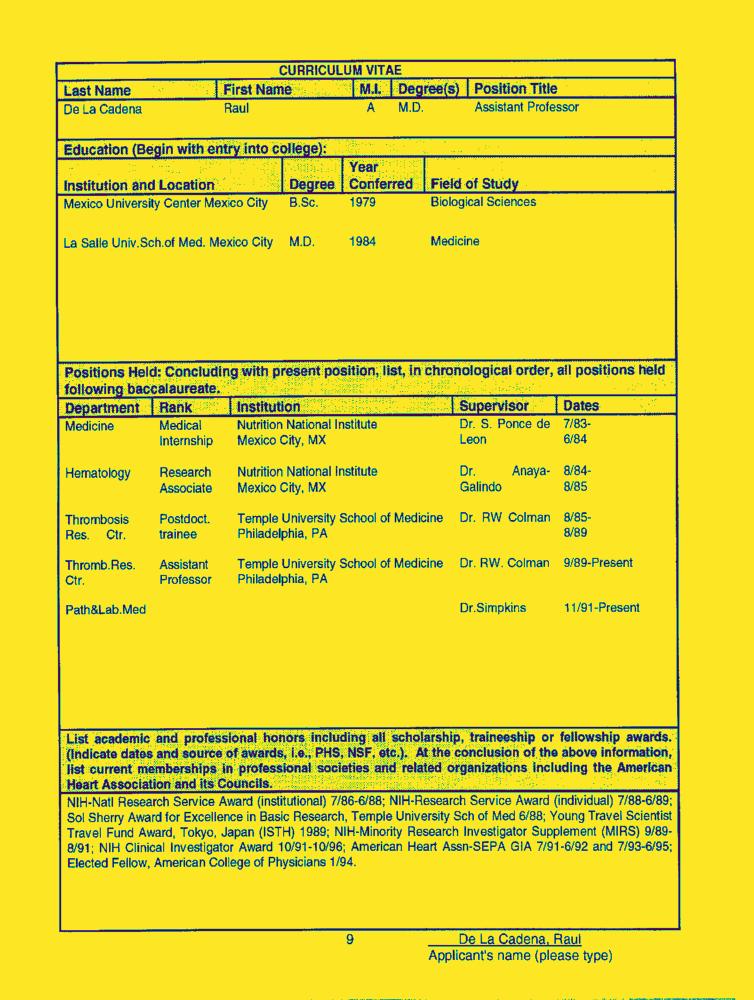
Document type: Resume-Doc